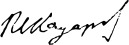
Signature of: gawril katsarov